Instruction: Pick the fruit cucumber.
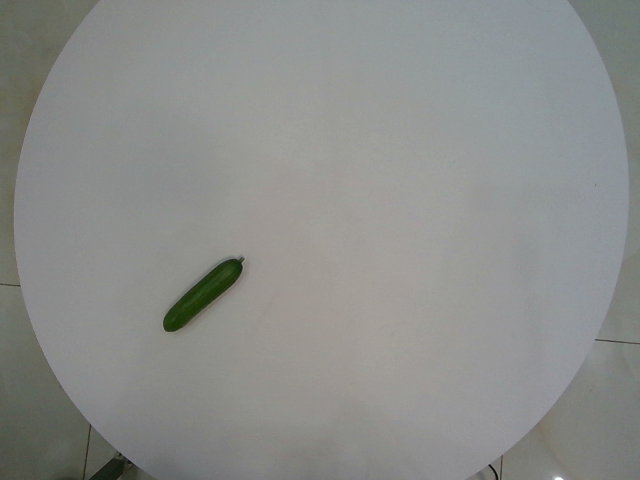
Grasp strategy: vertical